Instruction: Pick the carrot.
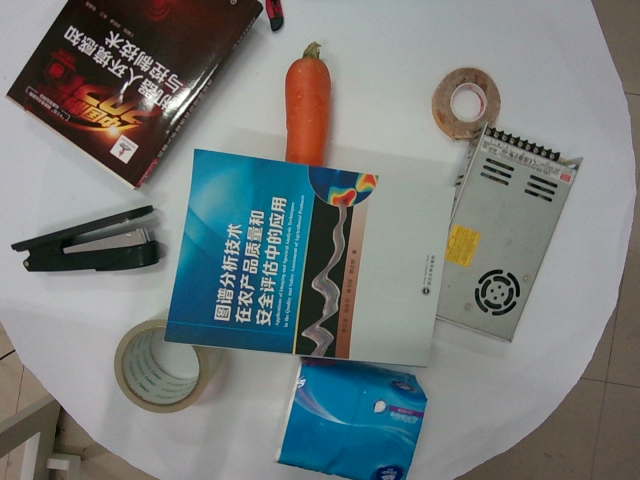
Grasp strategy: vertical